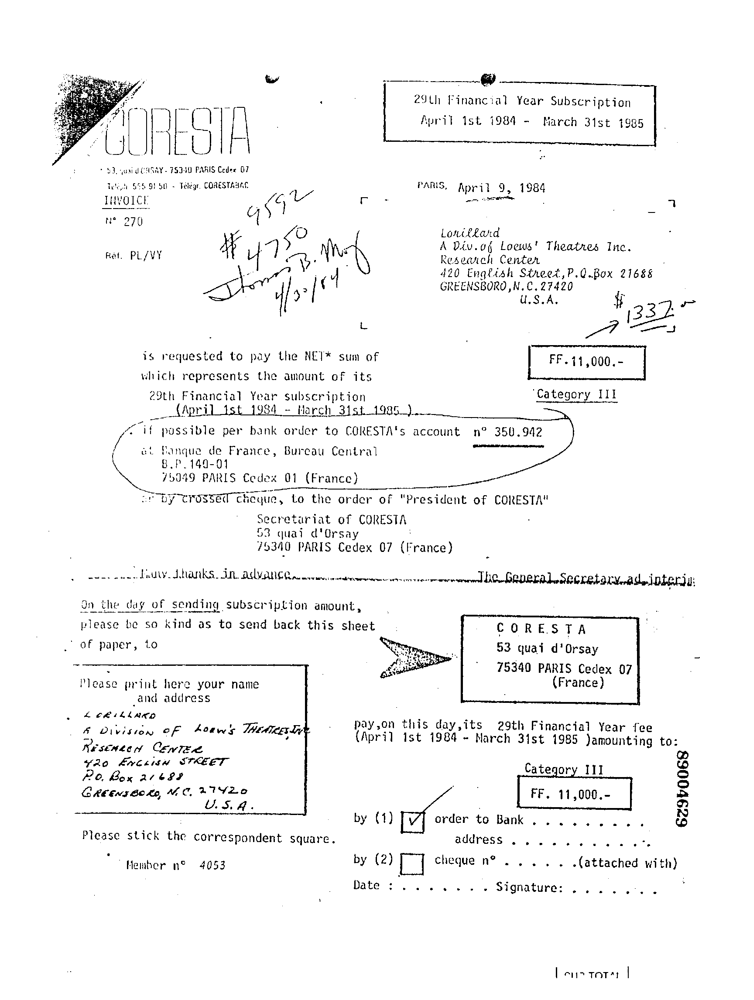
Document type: Invoice